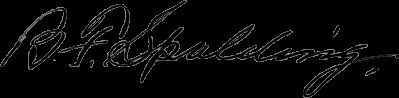
Signature of: burleigh f spalding